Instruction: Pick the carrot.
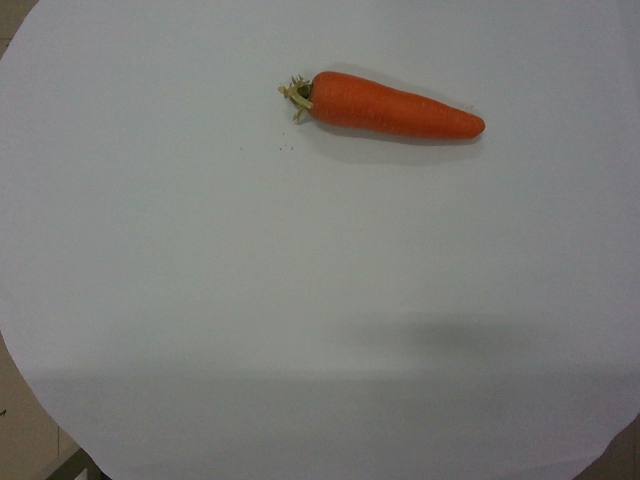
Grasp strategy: vertical